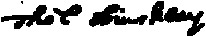
Signature of: thomas hinckley